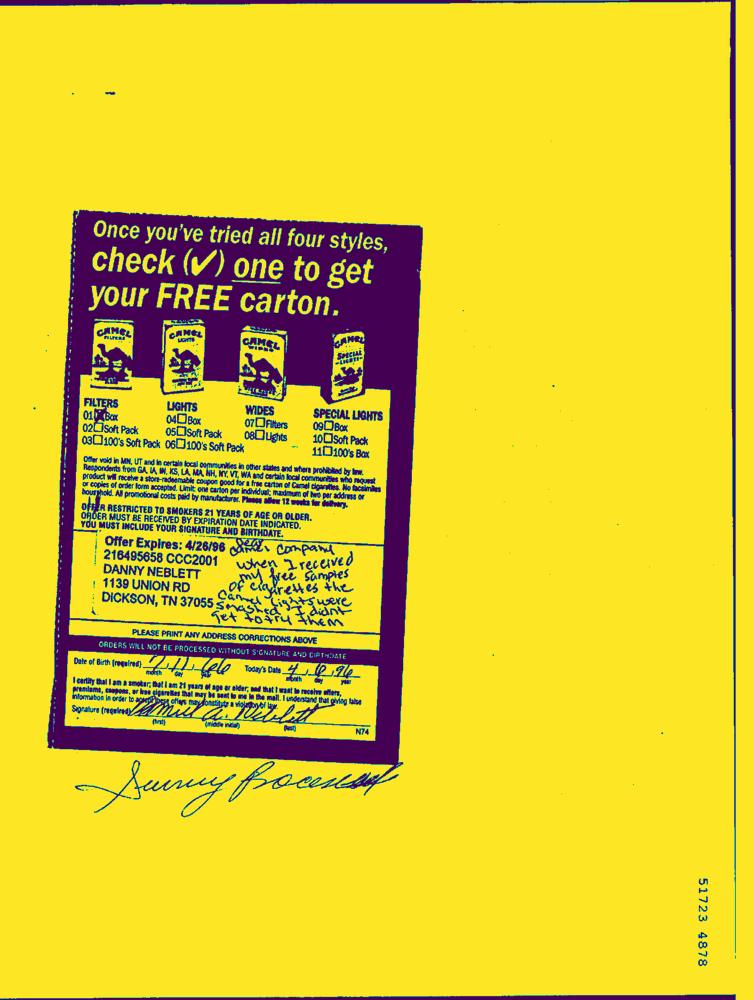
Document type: Hand-Written